Question: What is the main concern?
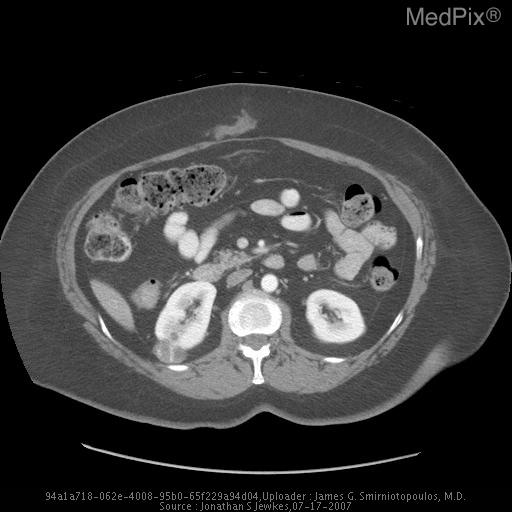
Answer: The findings suggest CT scan with contrast showed an incidental finding of a complex renal cyst.  This was evaluated as a Bosniak Class 3 renal cyst.. Right renal complex cyst. The patient might have a history of 61 year old woman complains of non-specific abdominal pain..